Question: What is the suspected problem?
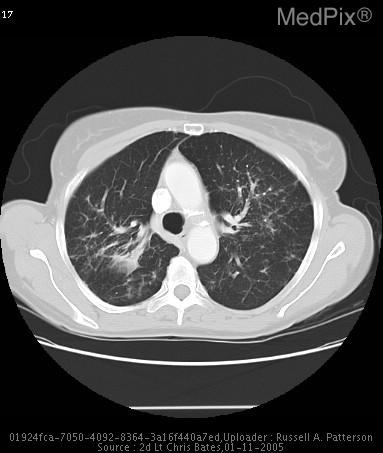
Answer: The findings suggest 1. The parenchyma of the lung demonstrates bilateral upper lobe predominant fibrotic changes with interlobular septal thickening. 2.  Numerous 1 cm nodular densities with in the periphery.
3.  As well as dominant fibrotic masses at the end of the bronchovascular bundle on the right side seen best on image #16 measuring 3.6 cm x 1.7 cm and on the left upper lobe seen best on image #10 measuring 2.4 cm X 1.8 cm with associated traction bronchiectasis, as well as some sparse areas of effected regions within the superior segments of the lower lobes bilaterally as well as the right middle lobe, which appears to have not changed significantly in comparison with the prior CT scan performed on 27 Feb 2002.
4.  No evidence of pleural effusion or pneumothorax.
5.  Mediastinum demonstrates no evidence of lymphadenopathy pathologic by size criteria.
6.  No evidence of axillary lymphadenopathy pathologic by size criteria.. Sarcoidosis. The patient might have a history of History (can include gestational age, or age in days, weeks, months):
70 y/o female for follow up CT scan to monitor for any pulmonary changes due to a recent 15lb weight loss, otherwise asymptomatic..